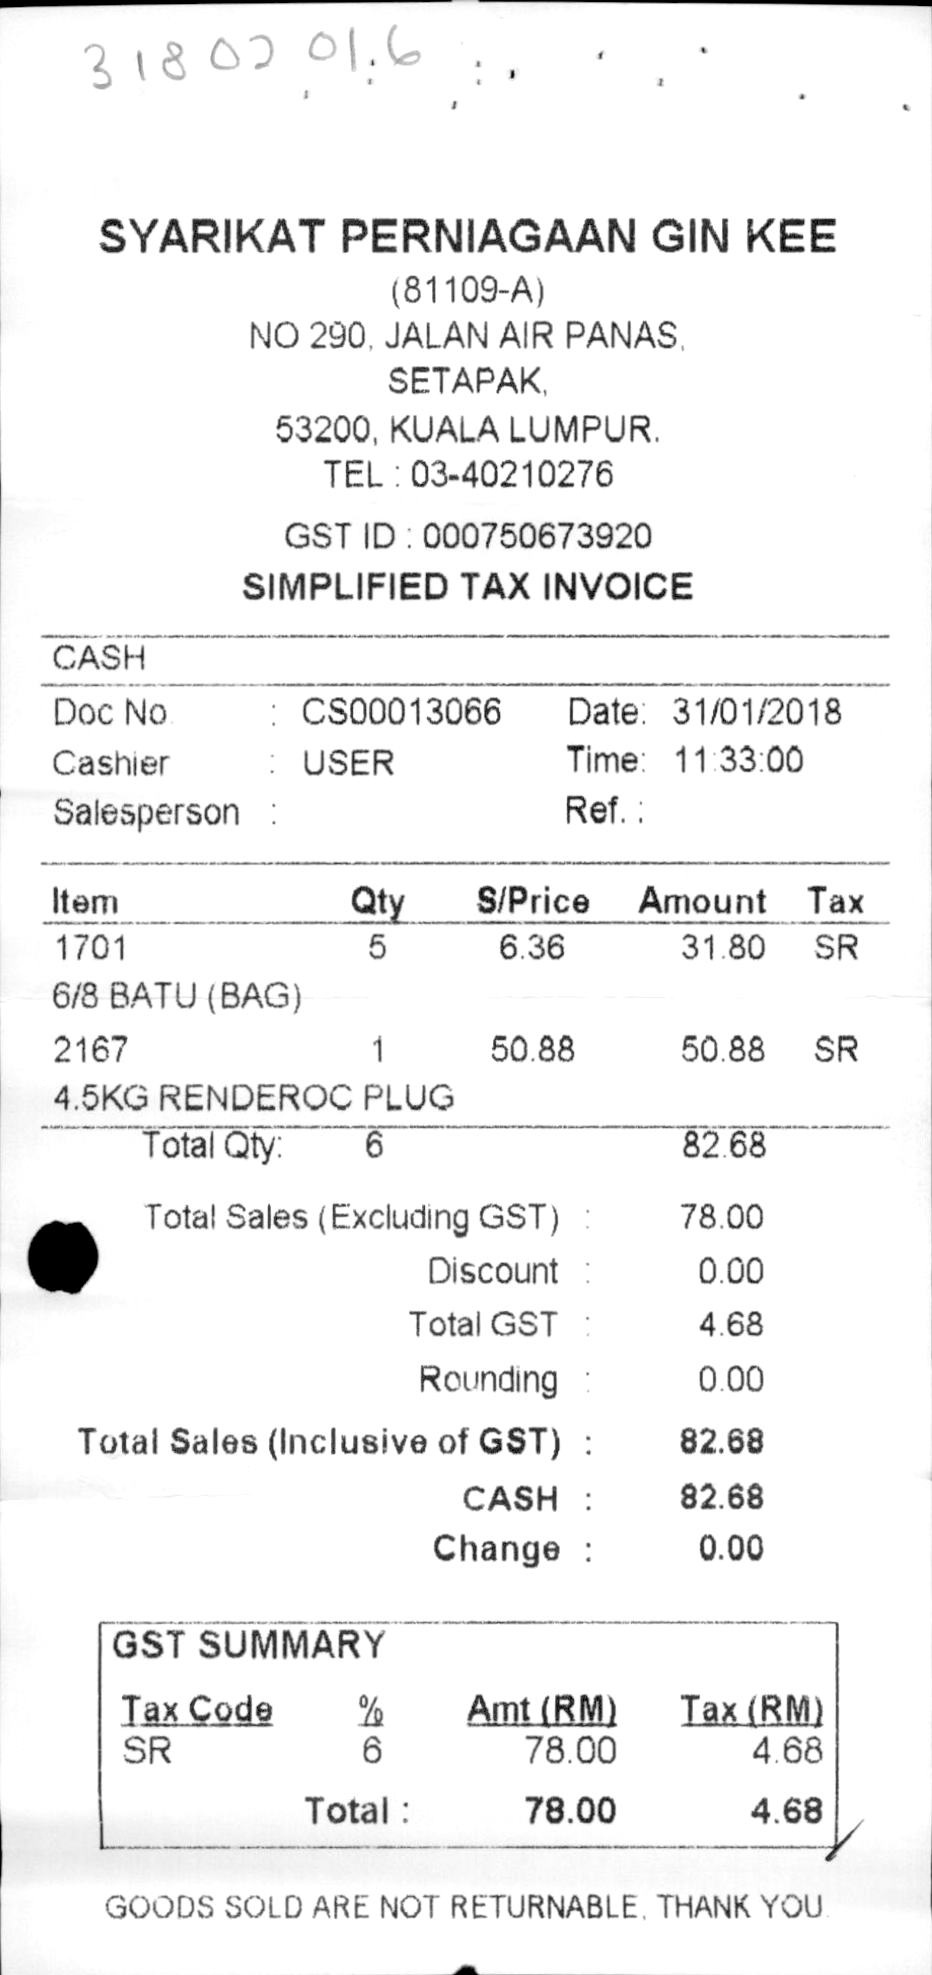
SYARIKAT PERNIAGAAN GIN KEE
(81109-A)
NO 290, JALAN AIR PANAS.
SETAPAK,
53200, KUALA LUMPUR.
TEL : 03-40210276
GST ID : 000750673920
SIMPLIFIED TAX INVOICE
CASH
DOC NO.
CASHIER
SALESPERSON :
GOODS SOLD ARE NOT RETURNABLE, THANK YOU
4.68
78.00
: CS00013066
: USER
DATE: 31/01/2018
TIME: 11:33:00
REF. :
TOTAL :
4.68
ITEM
QTY
S/PRICE
AMOUNT
TAX
1701
2167
5
1
6.36
50.88
31.80
50.88
SR
SR
6/8BATU (BAG)
4.5KG RENDEROC PLUG
TOTAL QTY:
6
82.68
TOTAL SALES (EXCLUDING GST) :
DISCOUNT :
TOTAL GST :
ROUNDING :
TOTAL SALES (INCLUSIVE OF GST) :
CASH :
CHANGE :
78.00
6
SR
TAX (RM)
AMT (RM)
%
TAX CODE
78.00
0.00
4.68
0.00
82.68
82.68
0.00
GST SUMMARY